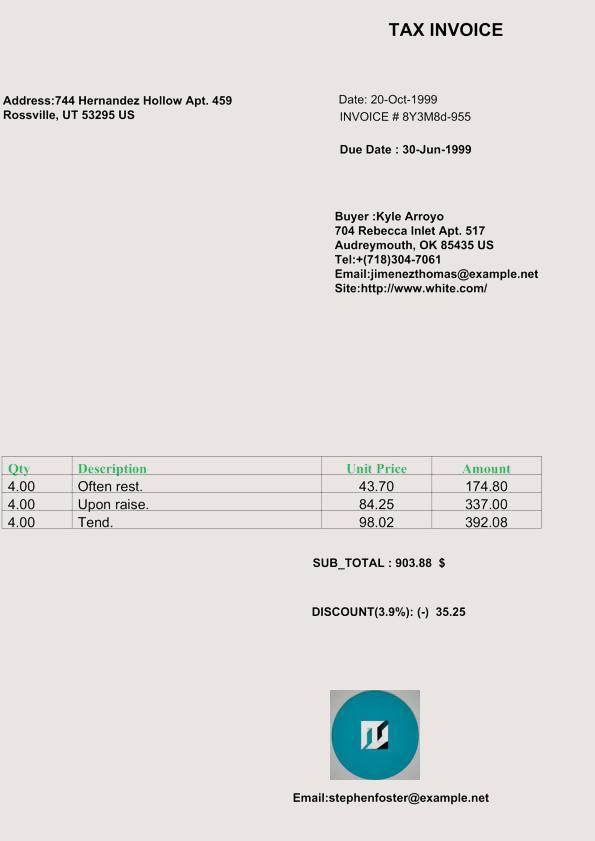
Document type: Invoice